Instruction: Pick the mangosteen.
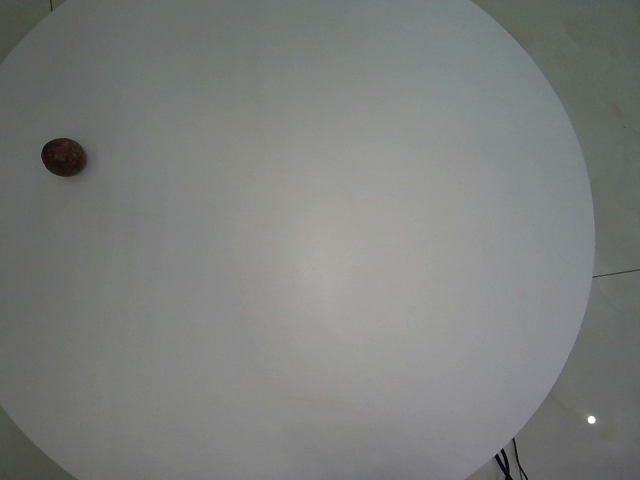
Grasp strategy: vertical